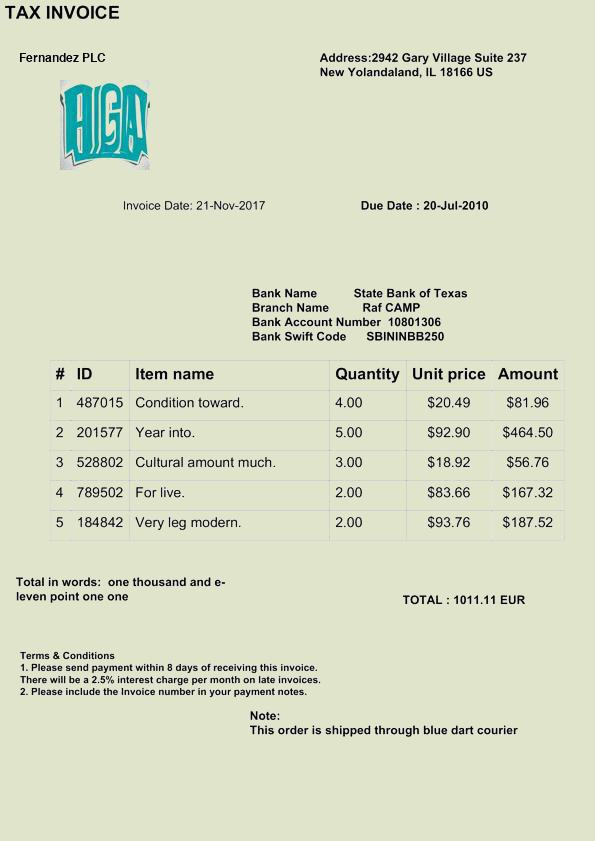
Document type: Invoice